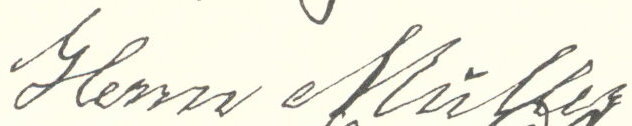
Signature of: hermann müller